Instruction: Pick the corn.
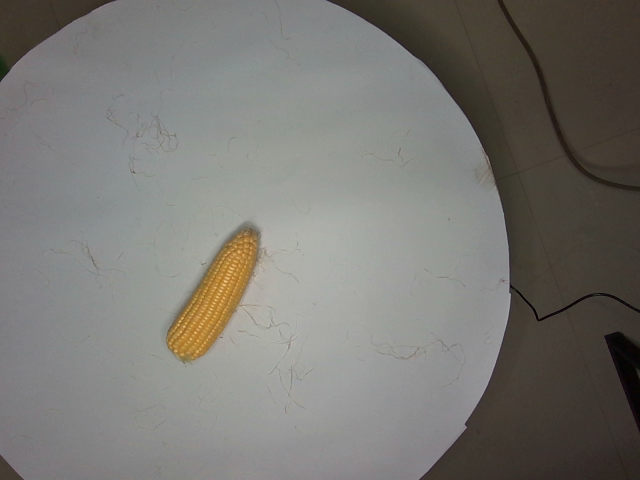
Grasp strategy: vertical